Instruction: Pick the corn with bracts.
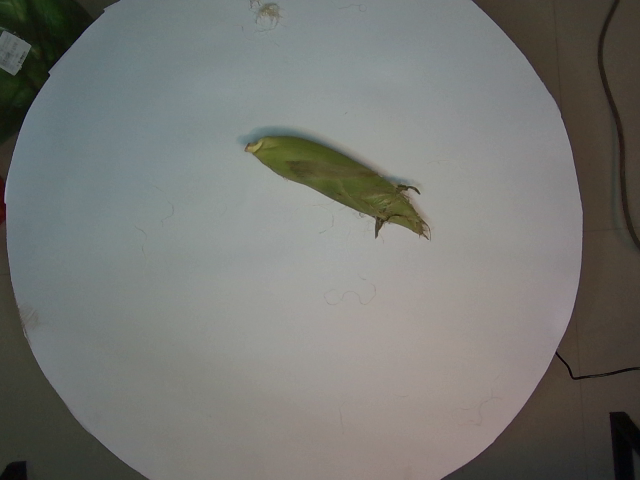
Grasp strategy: vertical